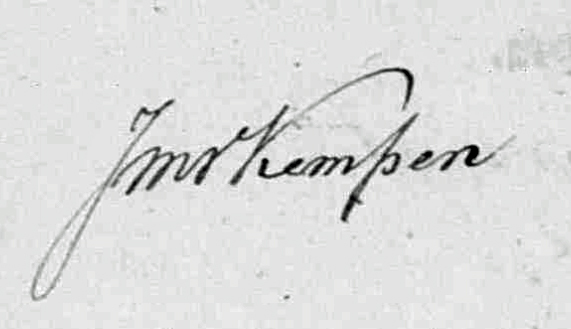
Signature of: jan mauritius van kempen